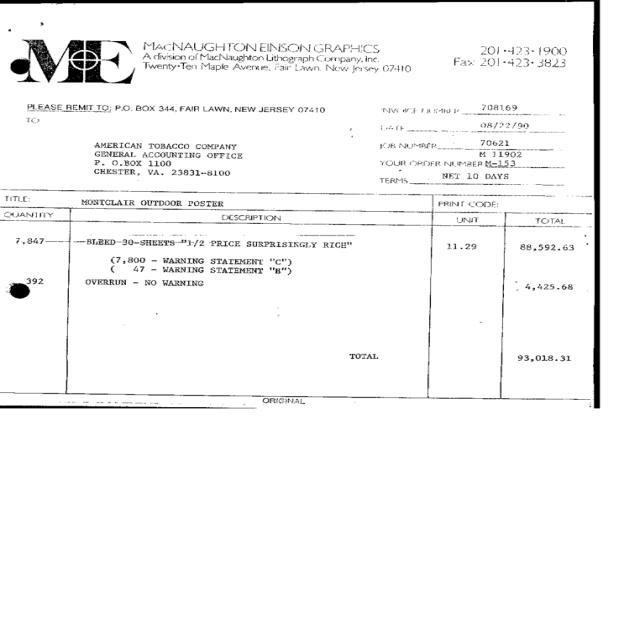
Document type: Invoice